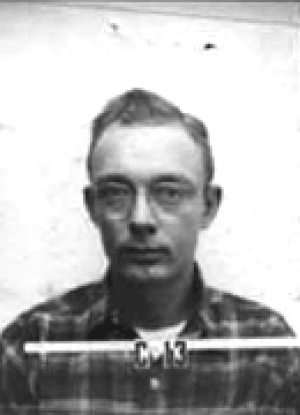
English: American chemist Arthur C. Wahl&#160;— Los Alamos National Laboratory Polski: Arthur C. Wahl